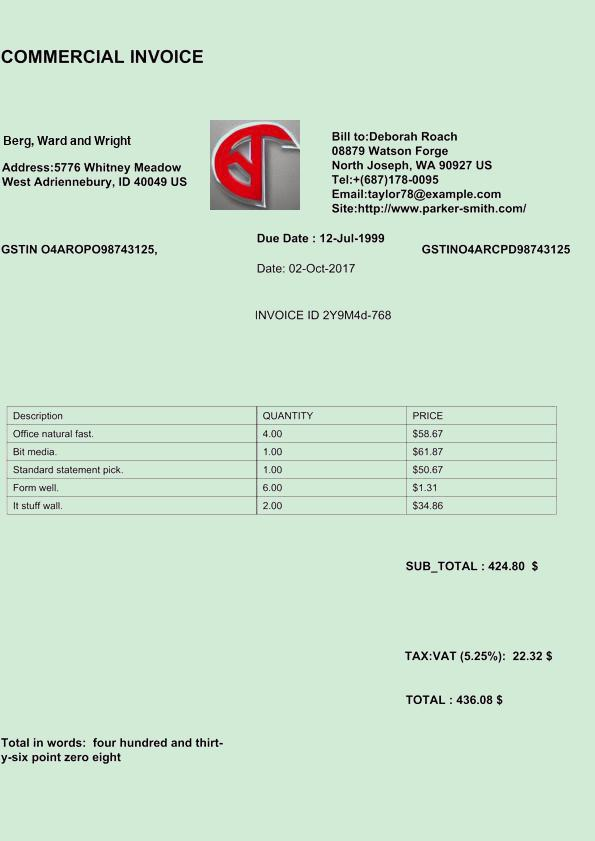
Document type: Invoice